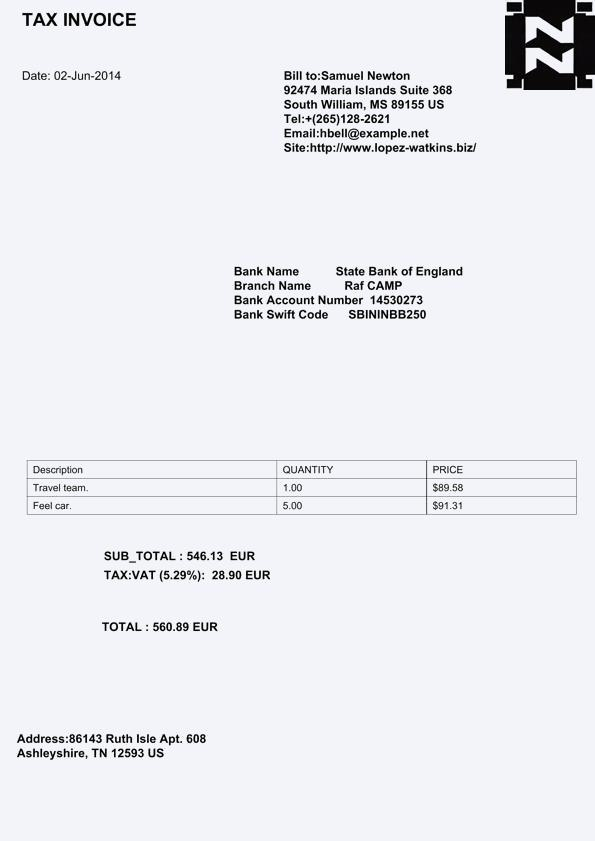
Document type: Invoice